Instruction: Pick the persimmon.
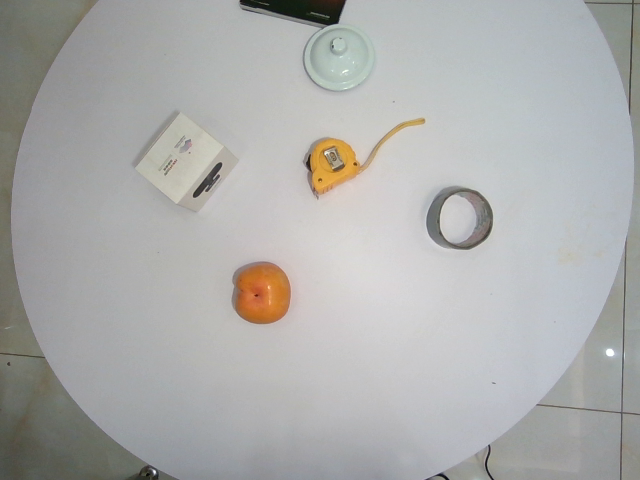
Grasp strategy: vertical